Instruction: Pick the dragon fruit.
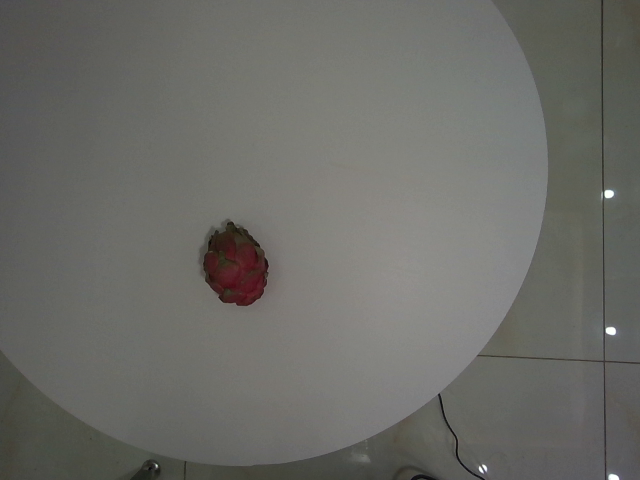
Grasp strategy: vertical